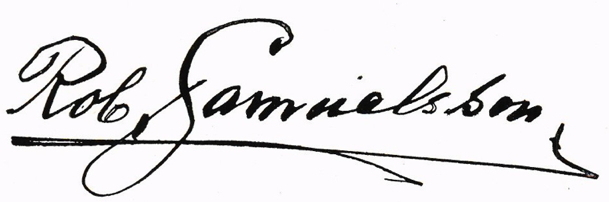
Signature of: robert samuelsson